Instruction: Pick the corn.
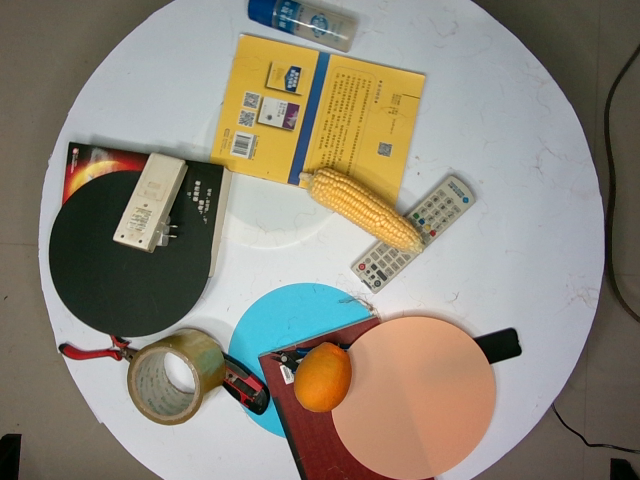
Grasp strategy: vertical